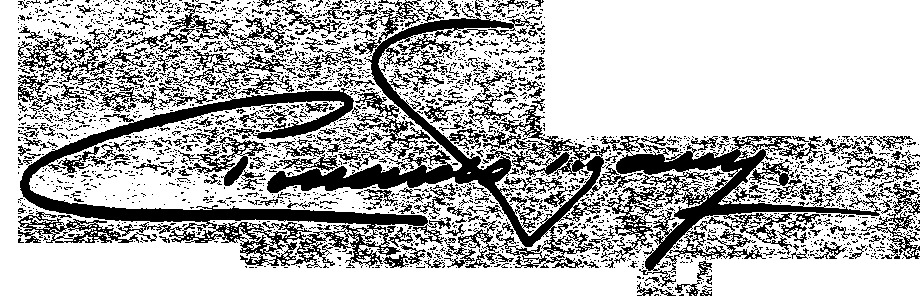
Signature of: ricardo favre